Question: What is the appraised value of the property as recorded in the document?
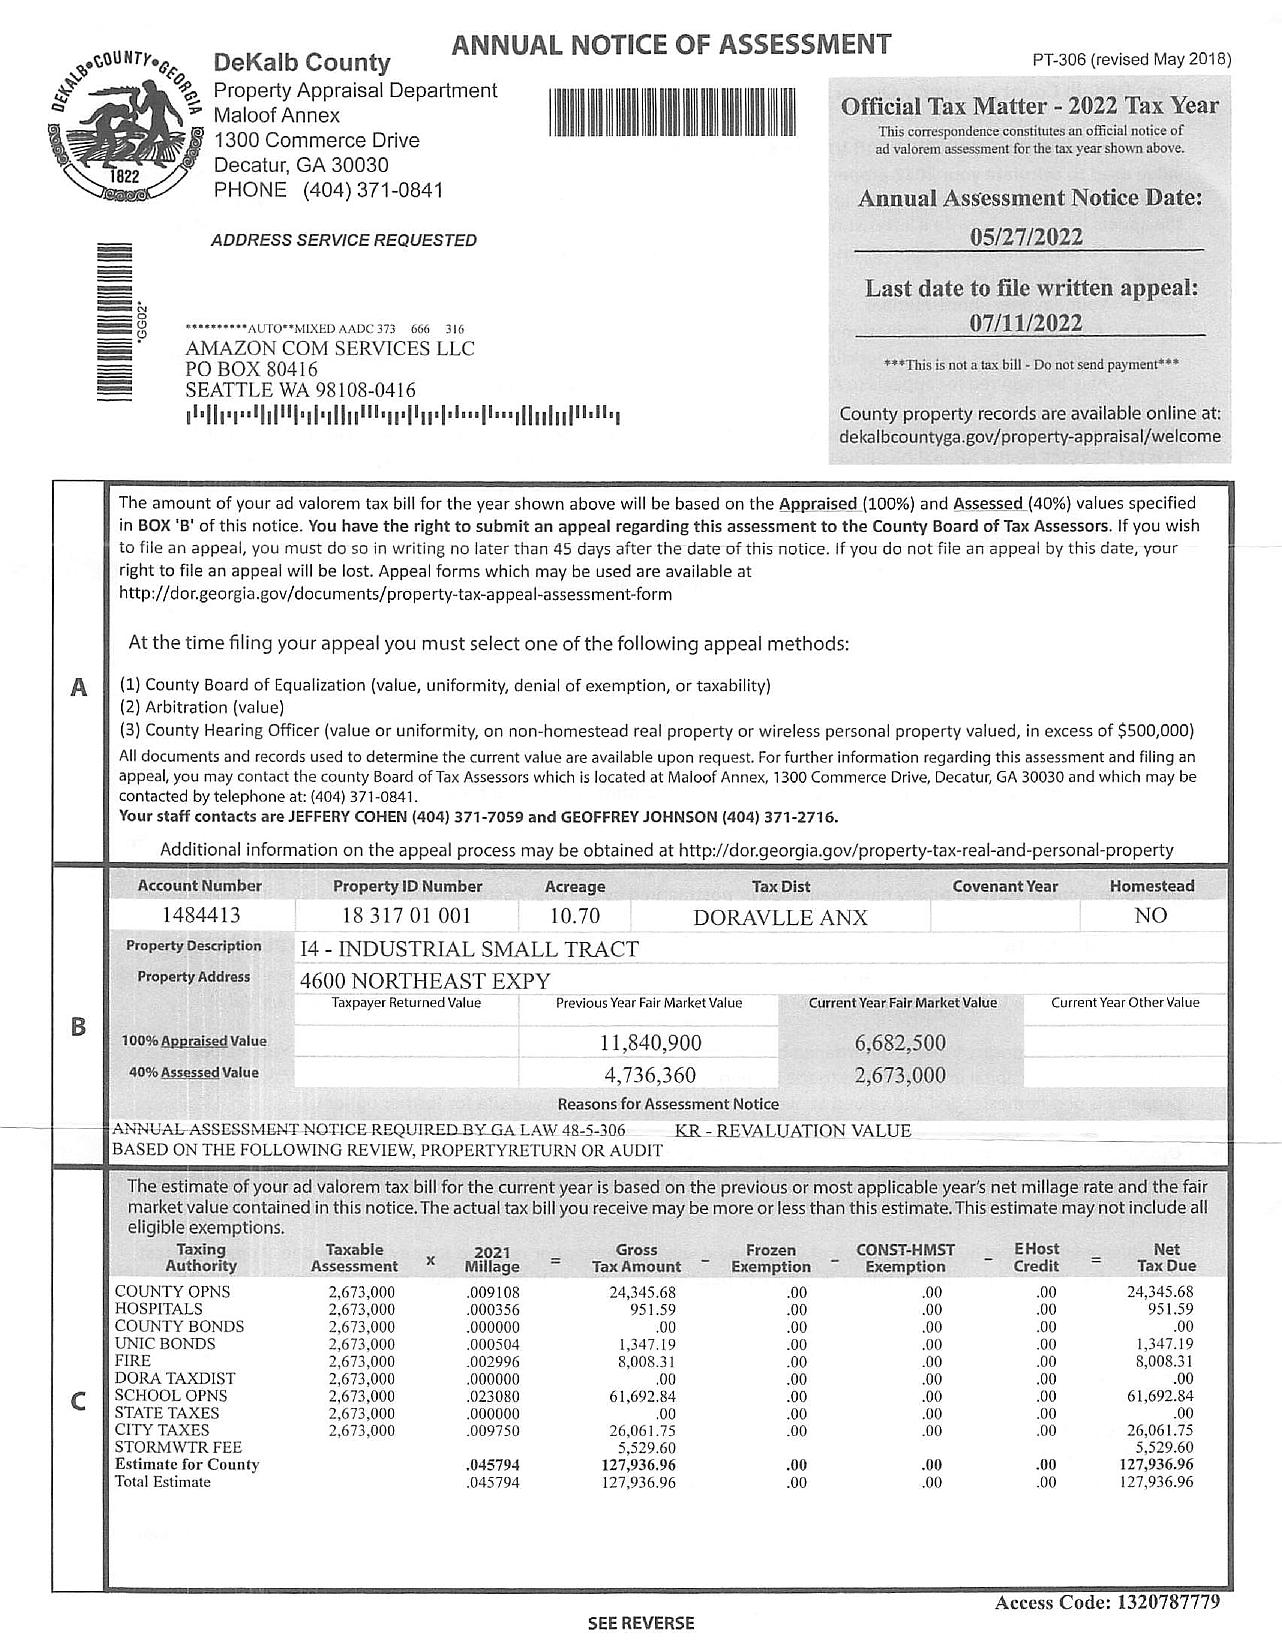
Answer: "6,682,500"